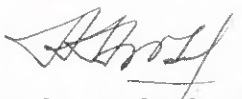
Signature of: ramón arosa